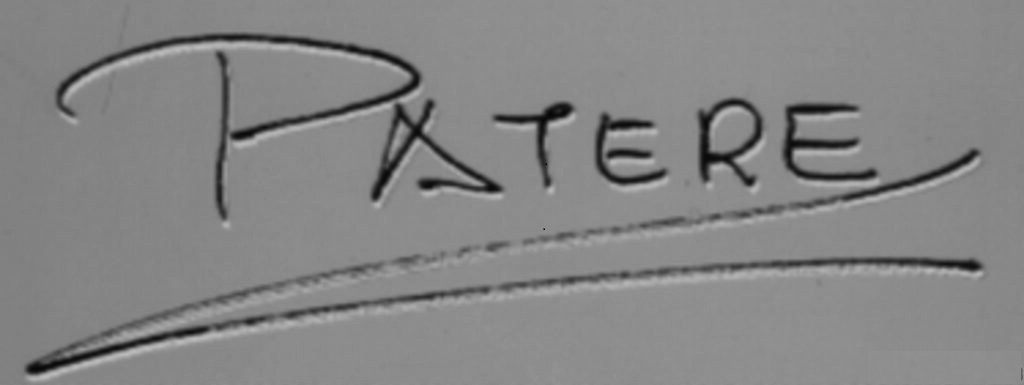
Signature of: maría teresa de vega